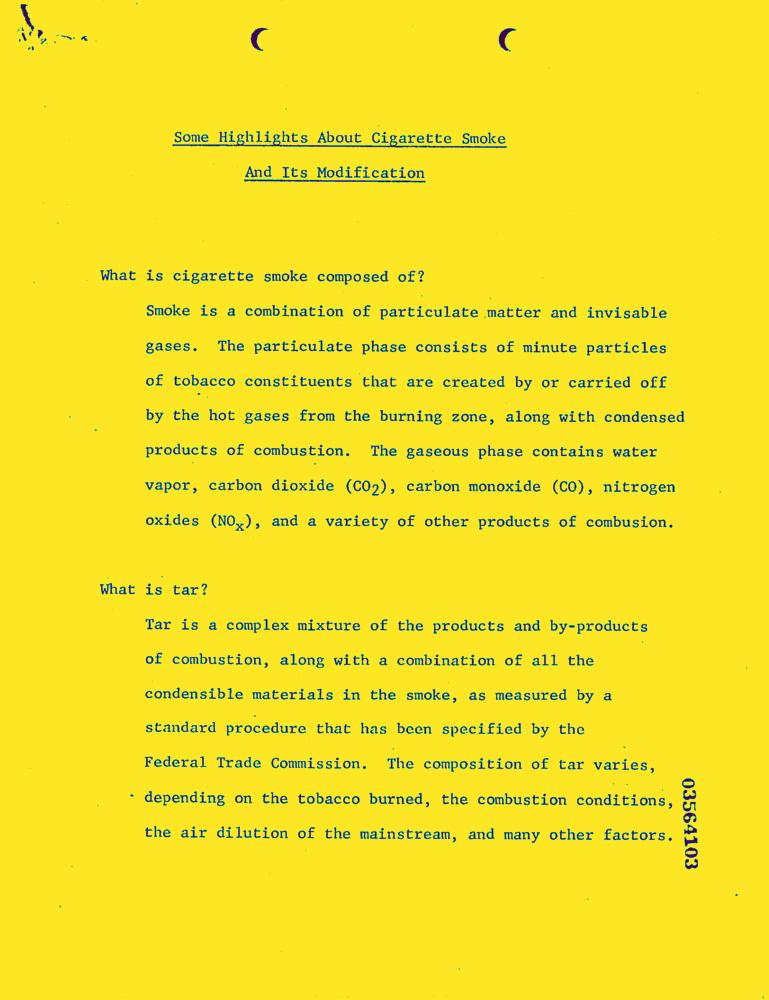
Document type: News-Article